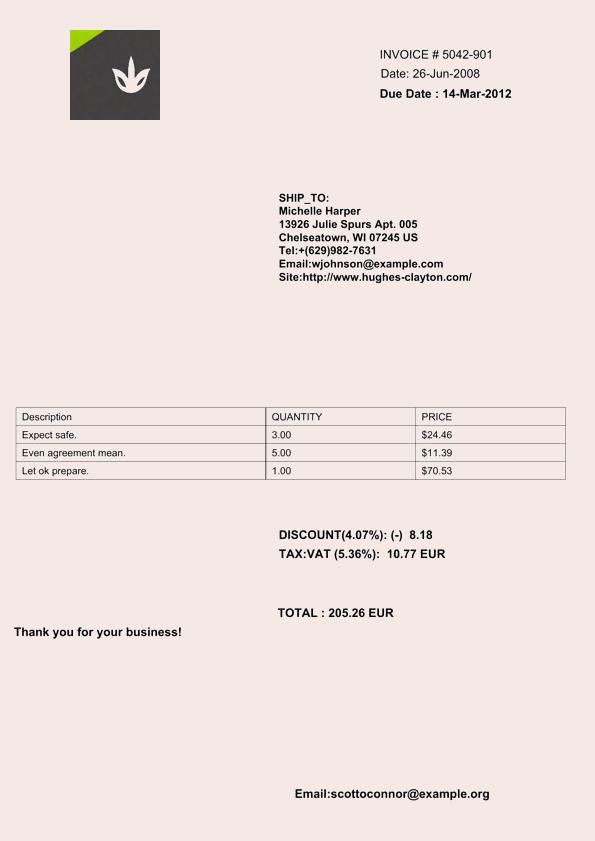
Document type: Invoice